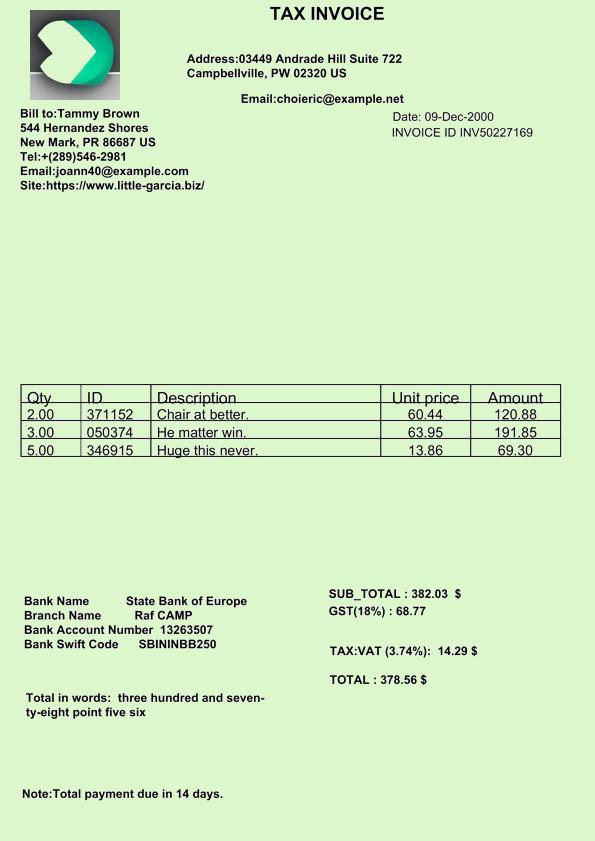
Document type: Invoice